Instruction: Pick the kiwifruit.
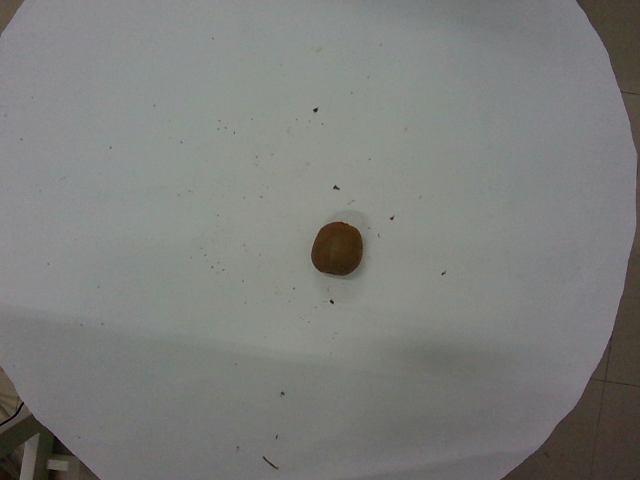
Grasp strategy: vertical